Question: What is the date of the hearing as scheduled in the document?
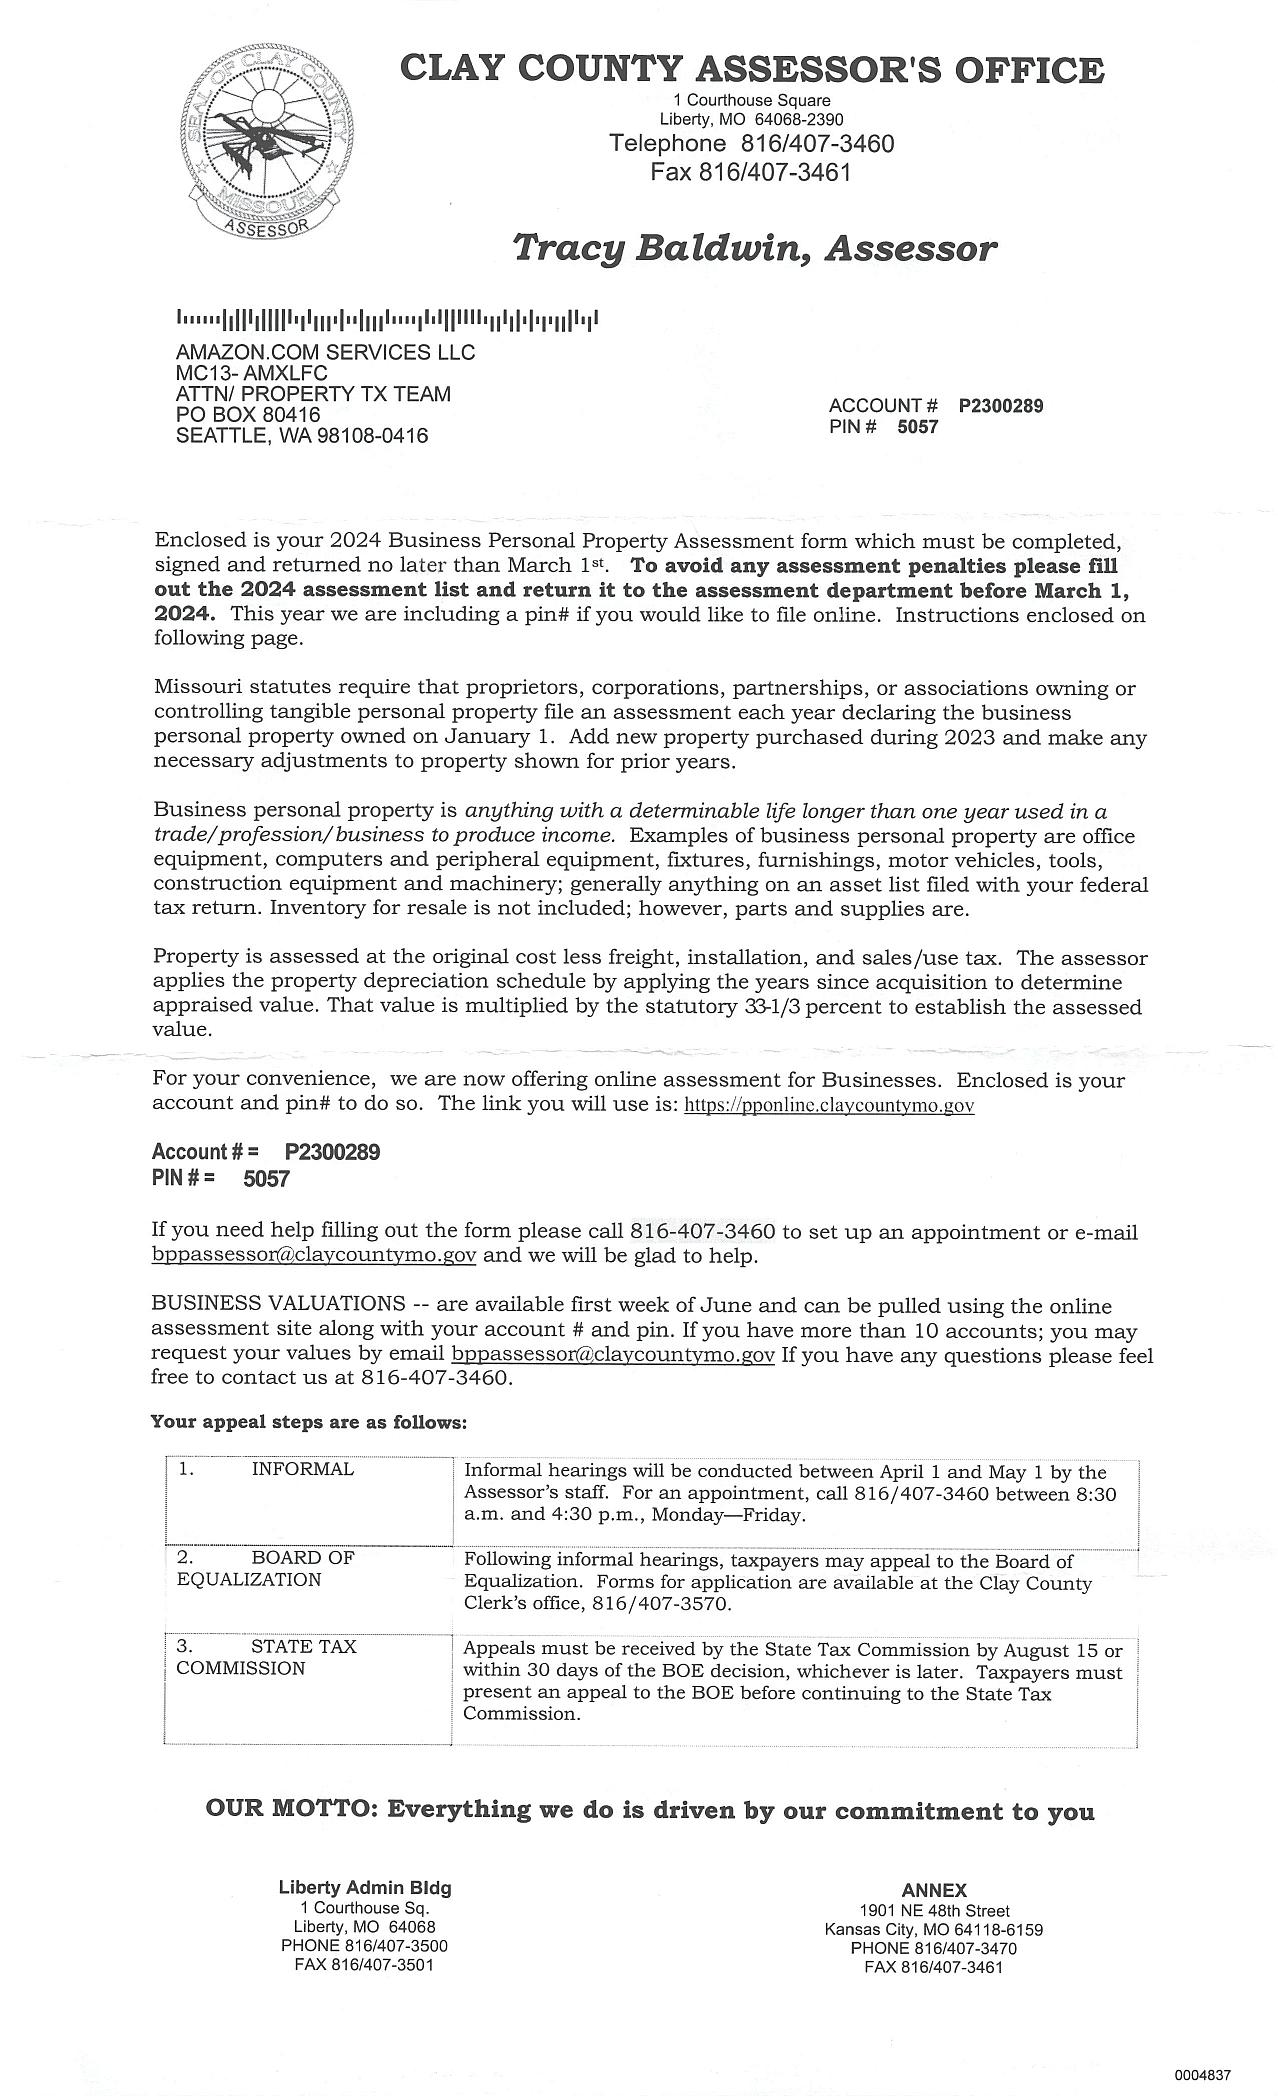
Answer: "Informal hearings will be conducted between April 1 and May 1"